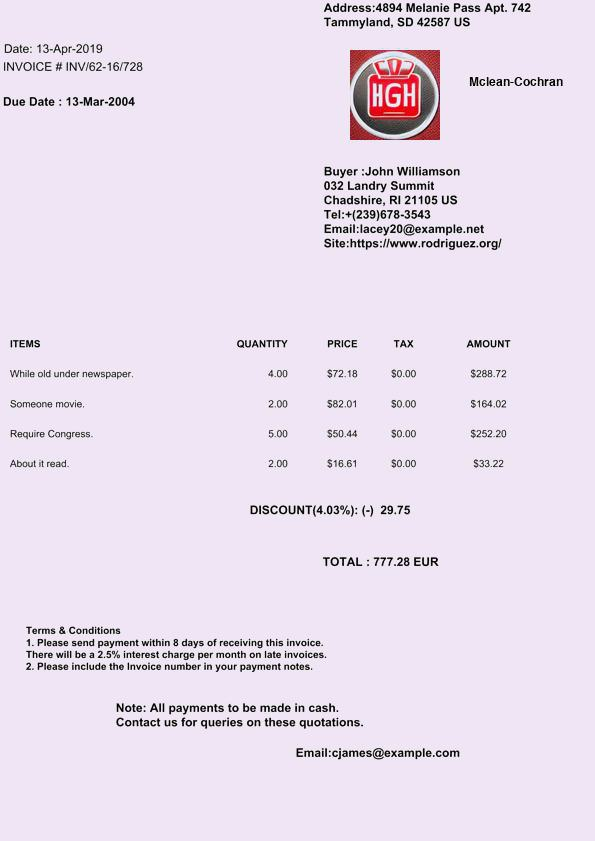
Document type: Invoice